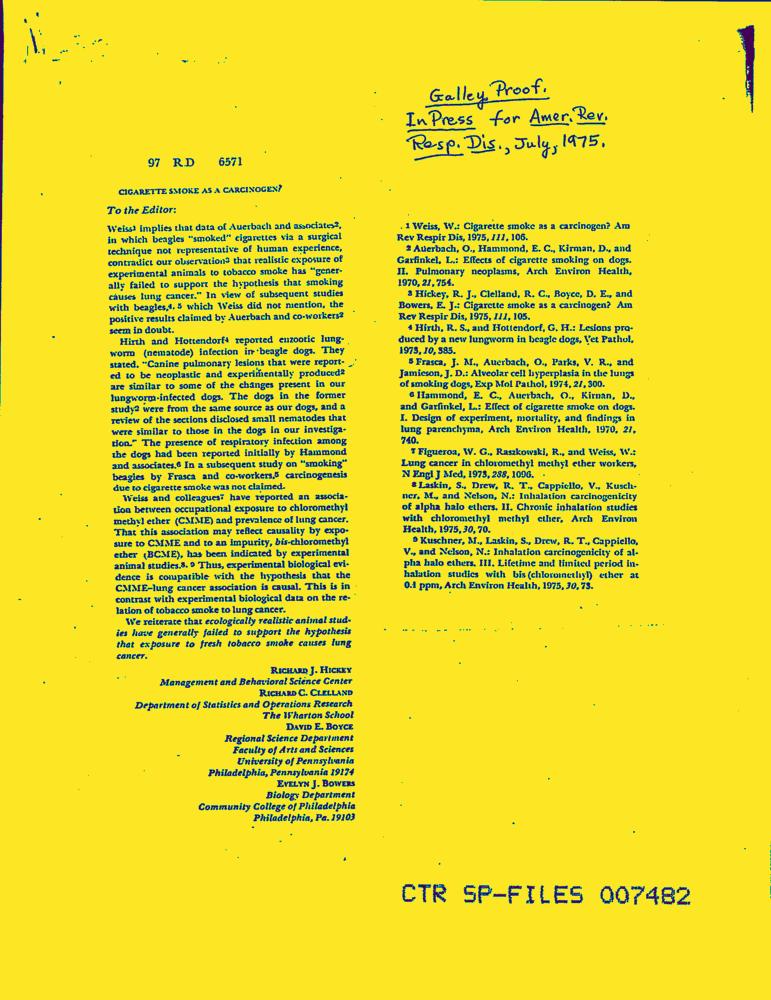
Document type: Letter-Doc